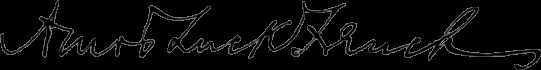
Signature of: amos tuck french